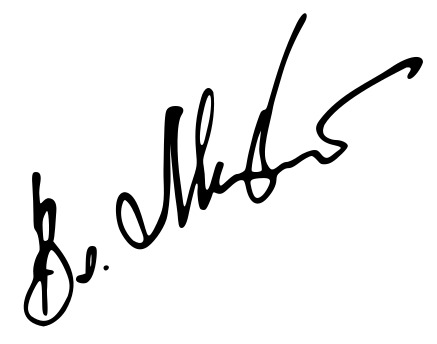
Signature of: vladimir myshkin